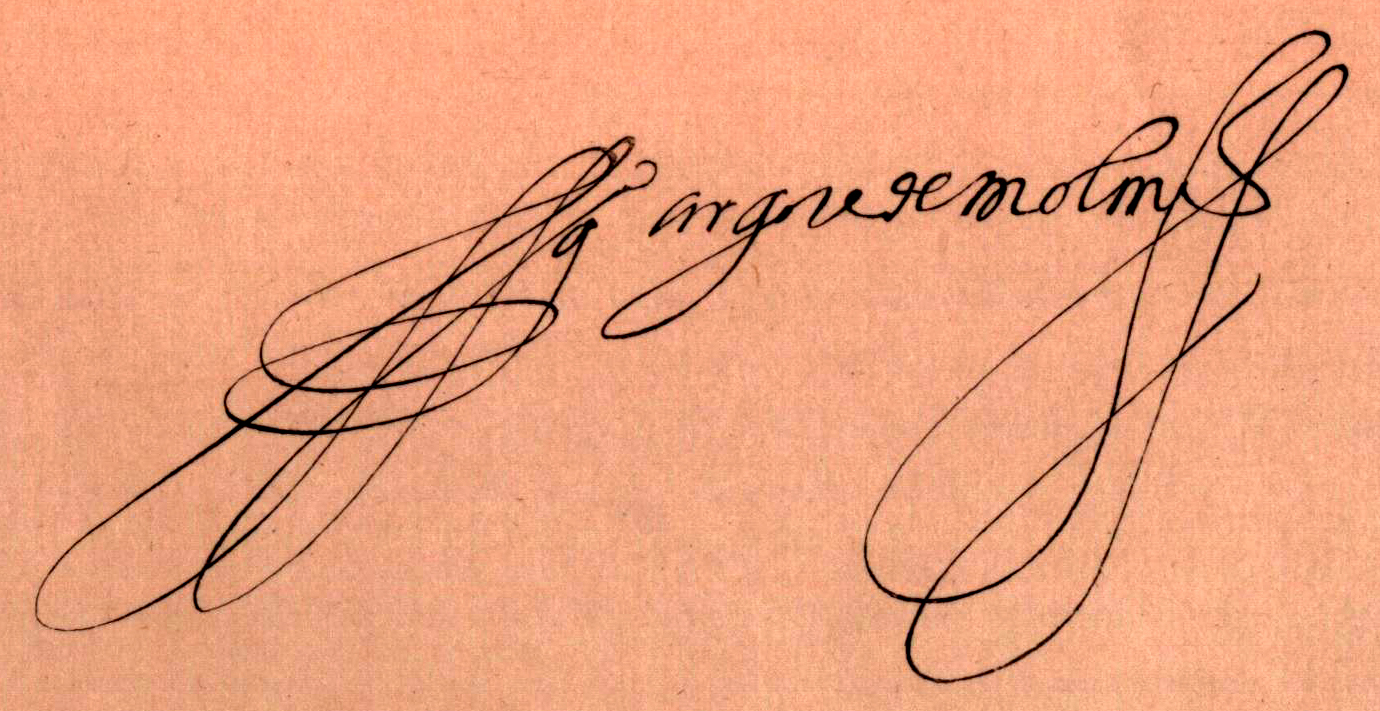
Signature of: gonzalo argote de molina